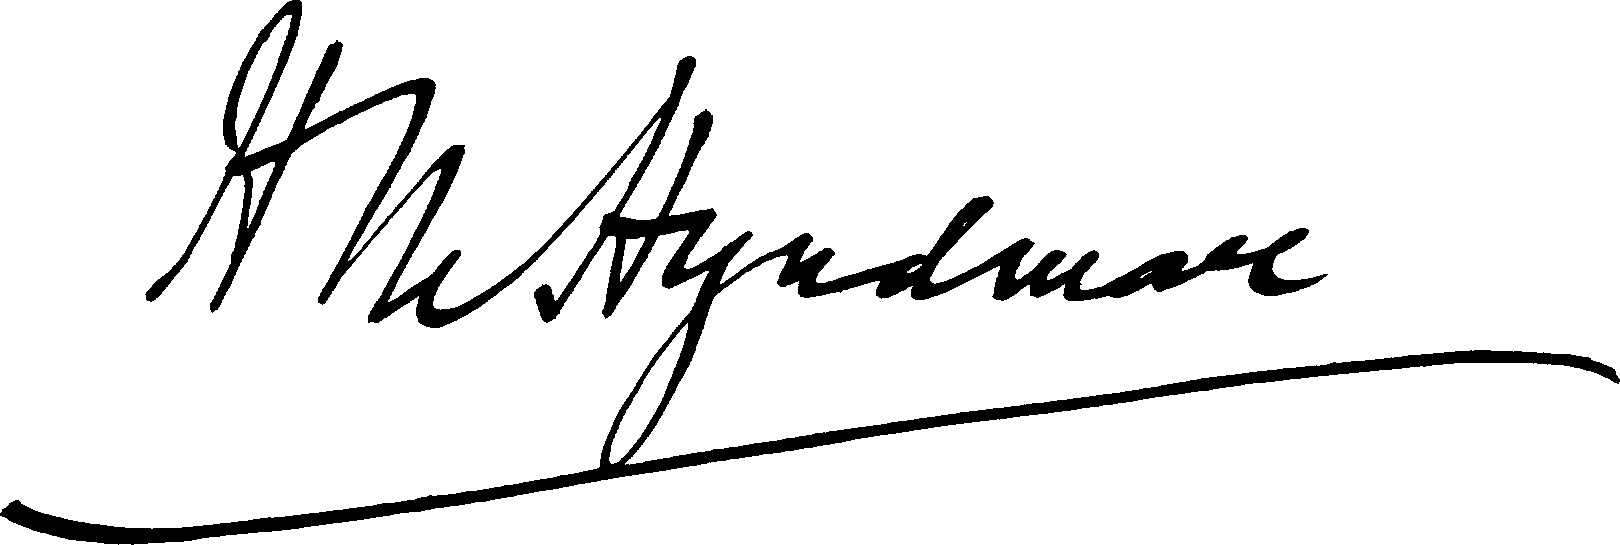
Signature of: henry hyndman